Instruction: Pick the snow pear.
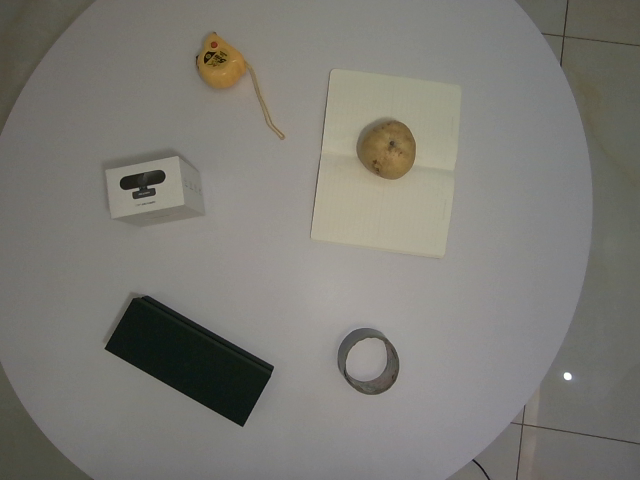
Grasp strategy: vertical